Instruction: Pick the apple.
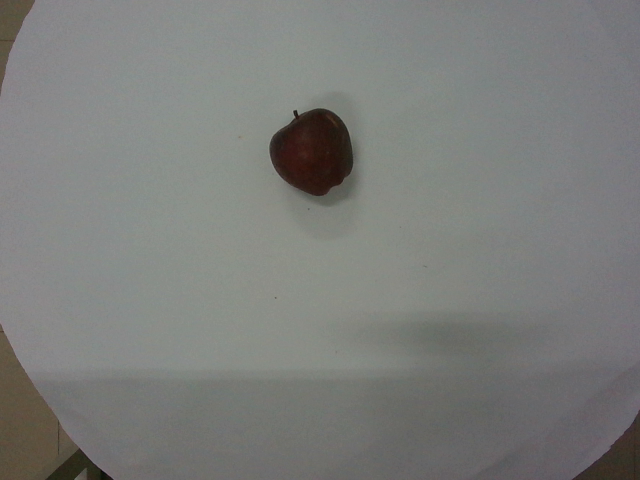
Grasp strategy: vertical